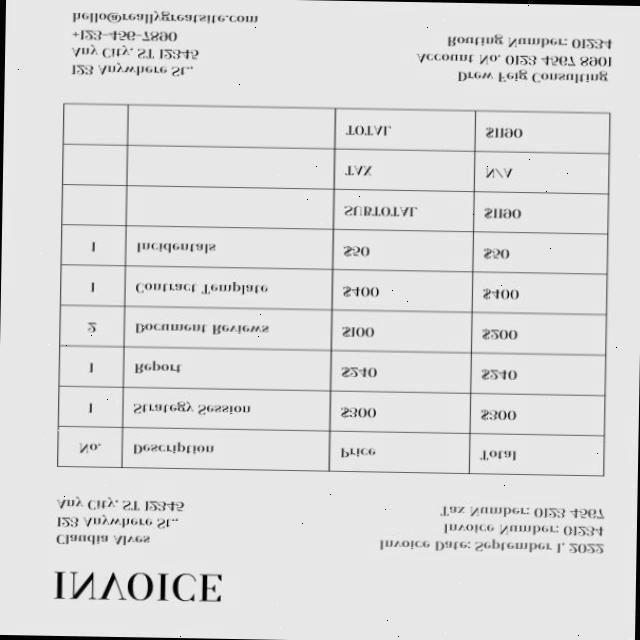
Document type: Invoice